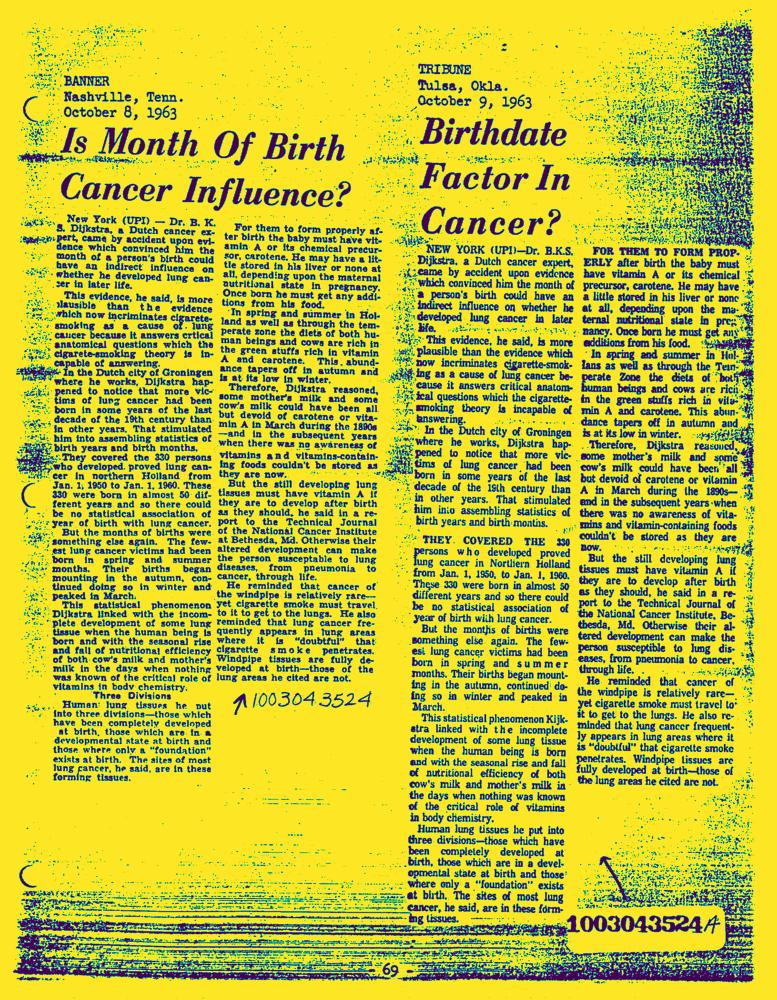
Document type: News-Article